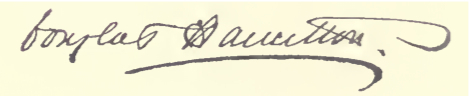
Signature of: douglas hamilton